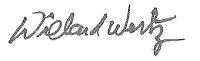
Signature of: w willard wirtz